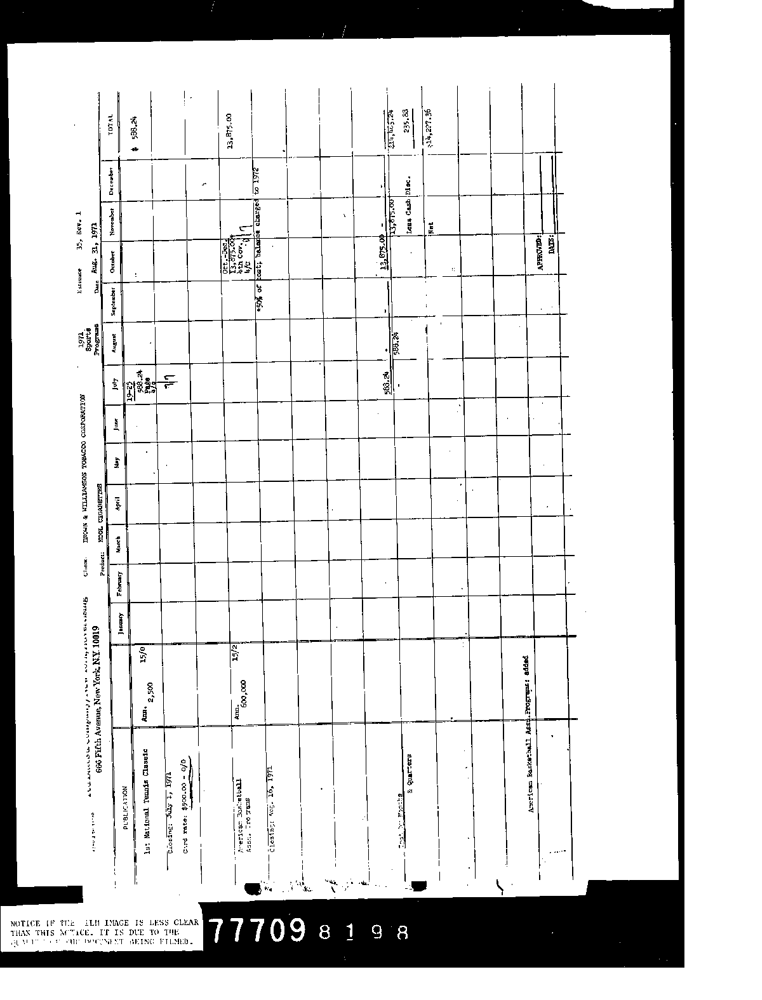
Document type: Invoice